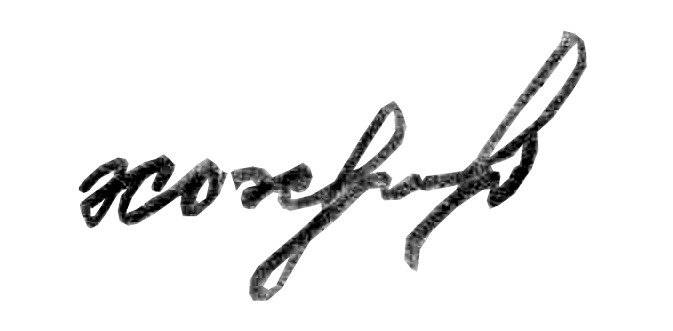
Signature of: semyon khokhryakov